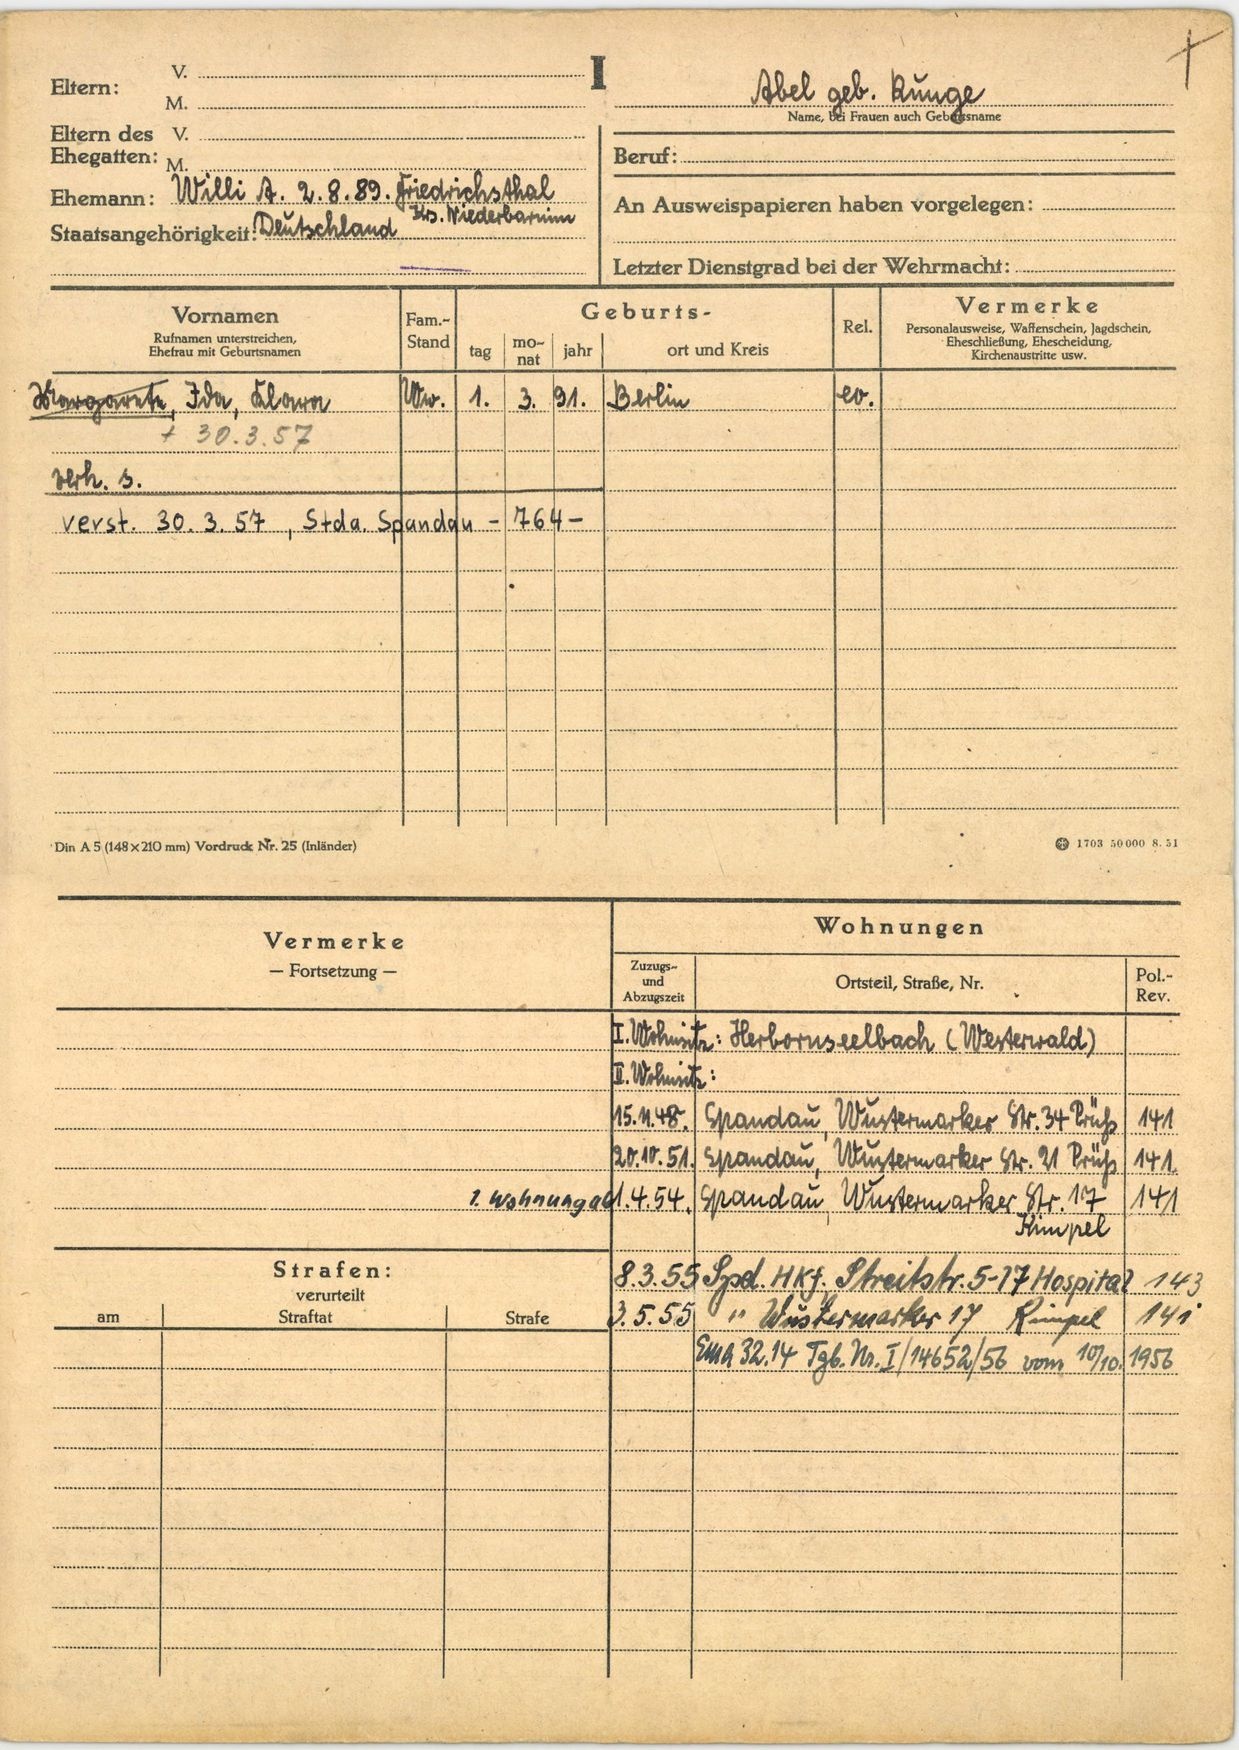
Abel geb. Runge